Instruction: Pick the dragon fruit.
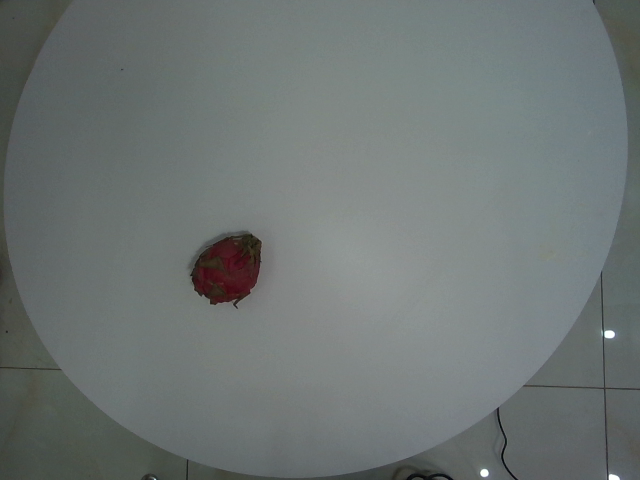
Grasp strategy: vertical